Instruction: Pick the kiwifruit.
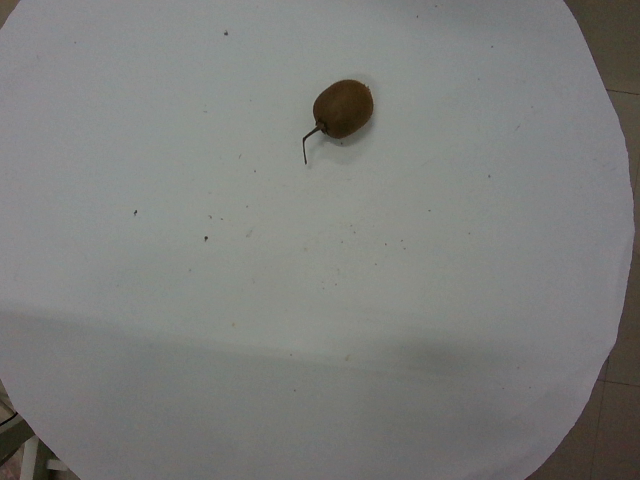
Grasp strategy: vertical